Question: What might the diagnosis be?
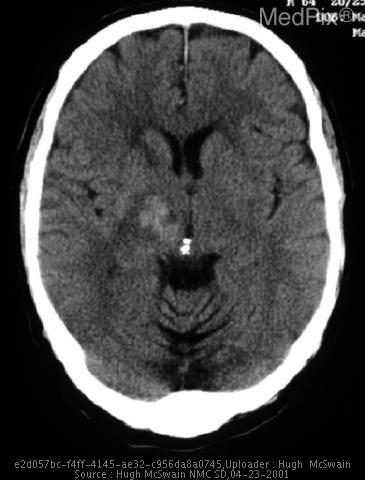
Answer: The possible diagnosis includes Hypertensive hemorrhage of the putamen
Bleeding mass lesion
Bleeding vascular malformation.